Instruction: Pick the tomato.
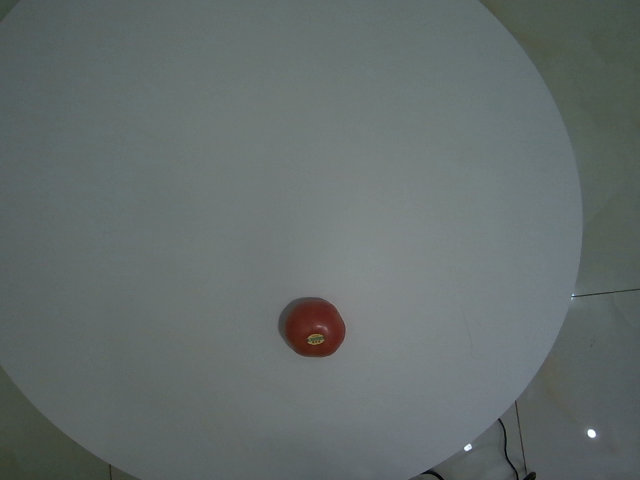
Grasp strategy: vertical